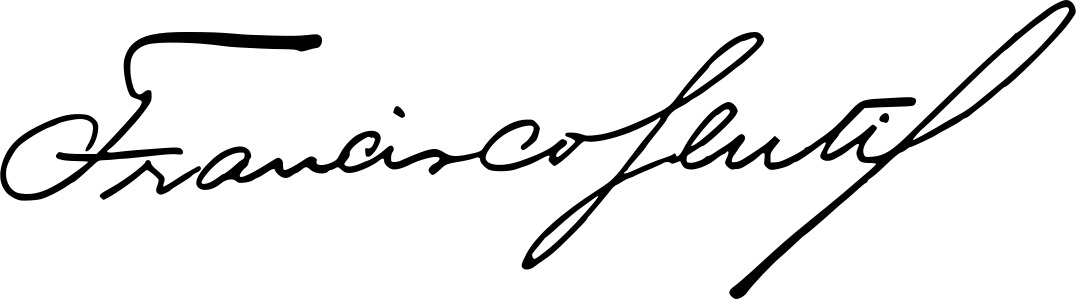
Signature of: francisco gentil